Question: Which state is mentioned in the document?
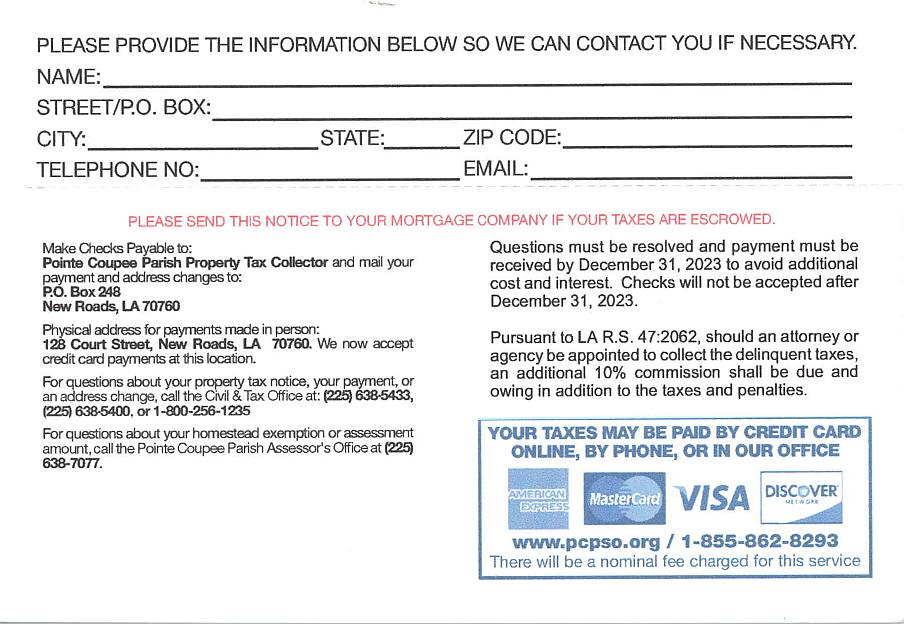
Answer: "LA"